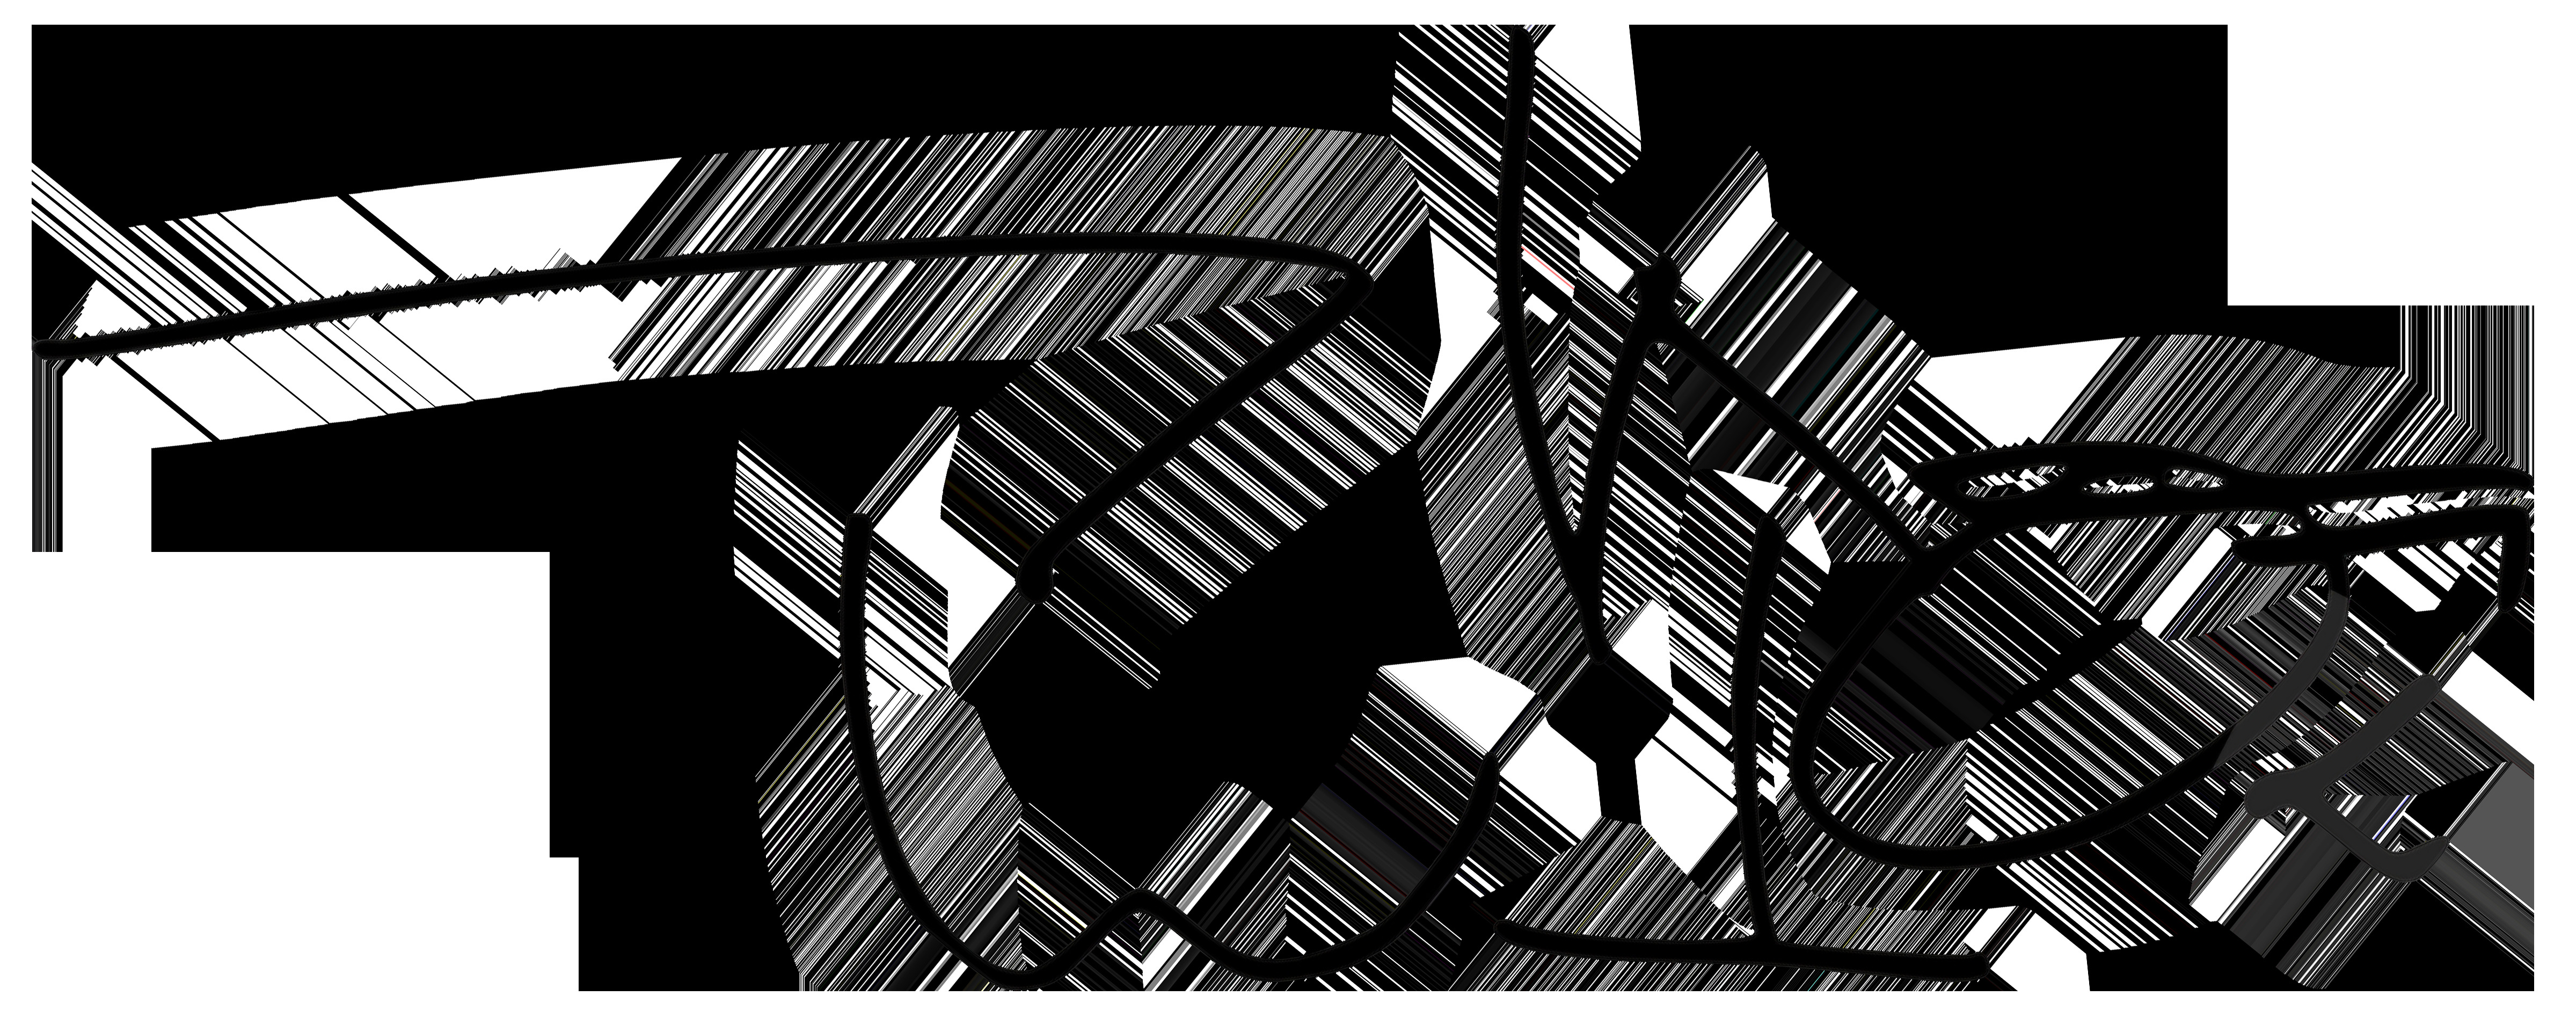
Signature of: kim so yeon